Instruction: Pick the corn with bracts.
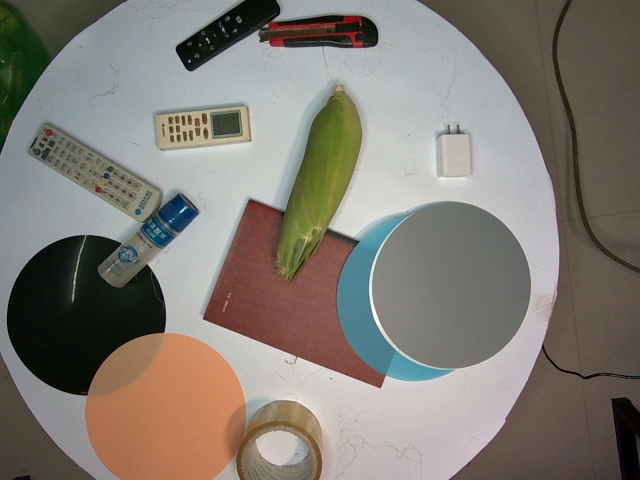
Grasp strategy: vertical